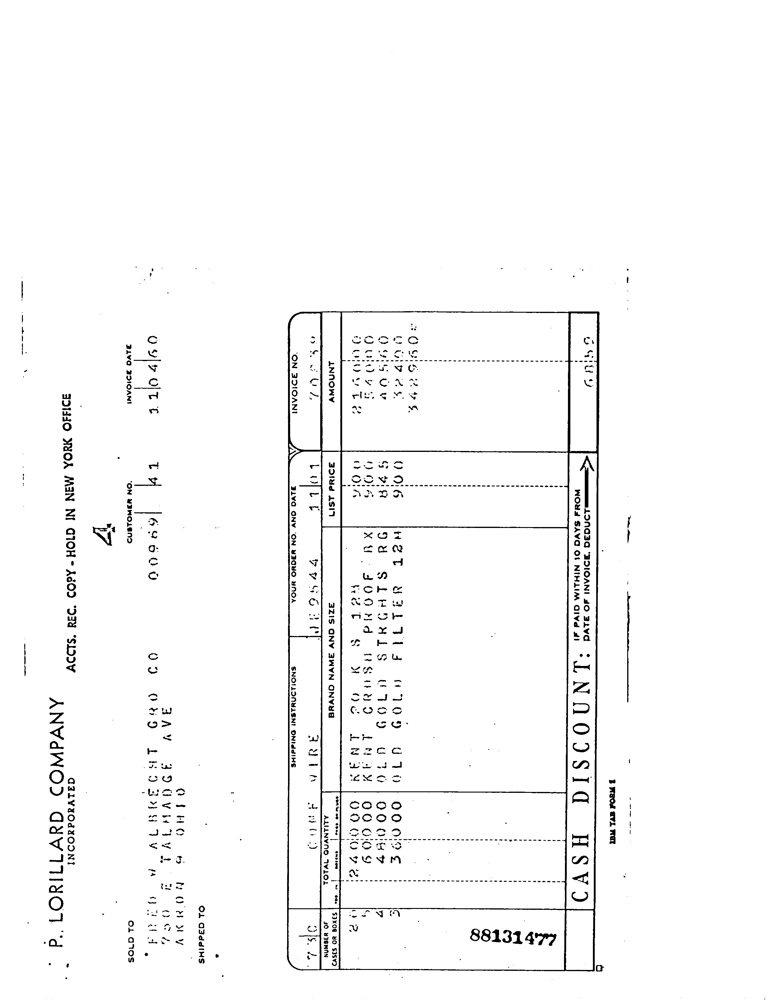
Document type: Invoice